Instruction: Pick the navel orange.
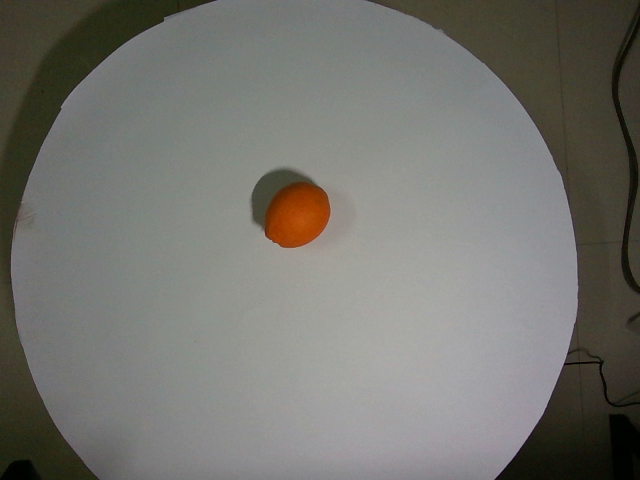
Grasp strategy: vertical